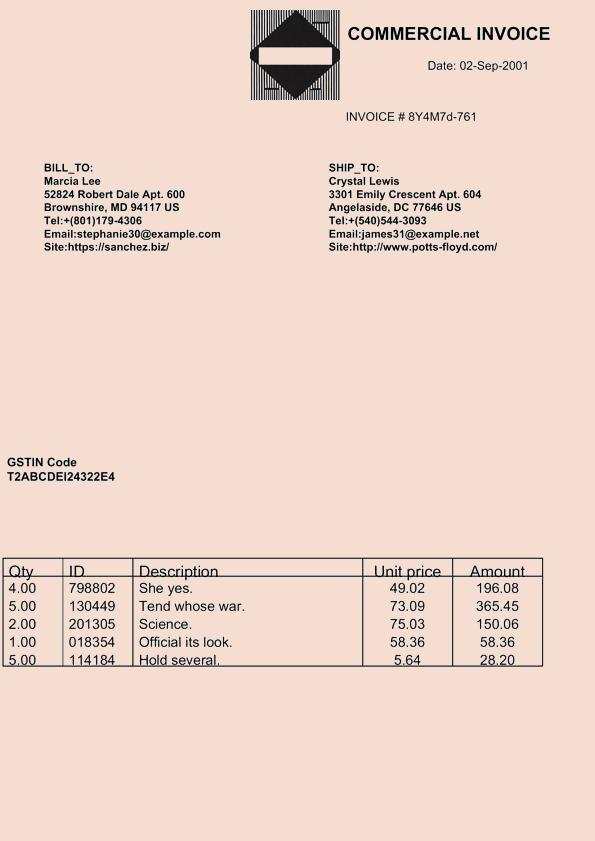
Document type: Invoice